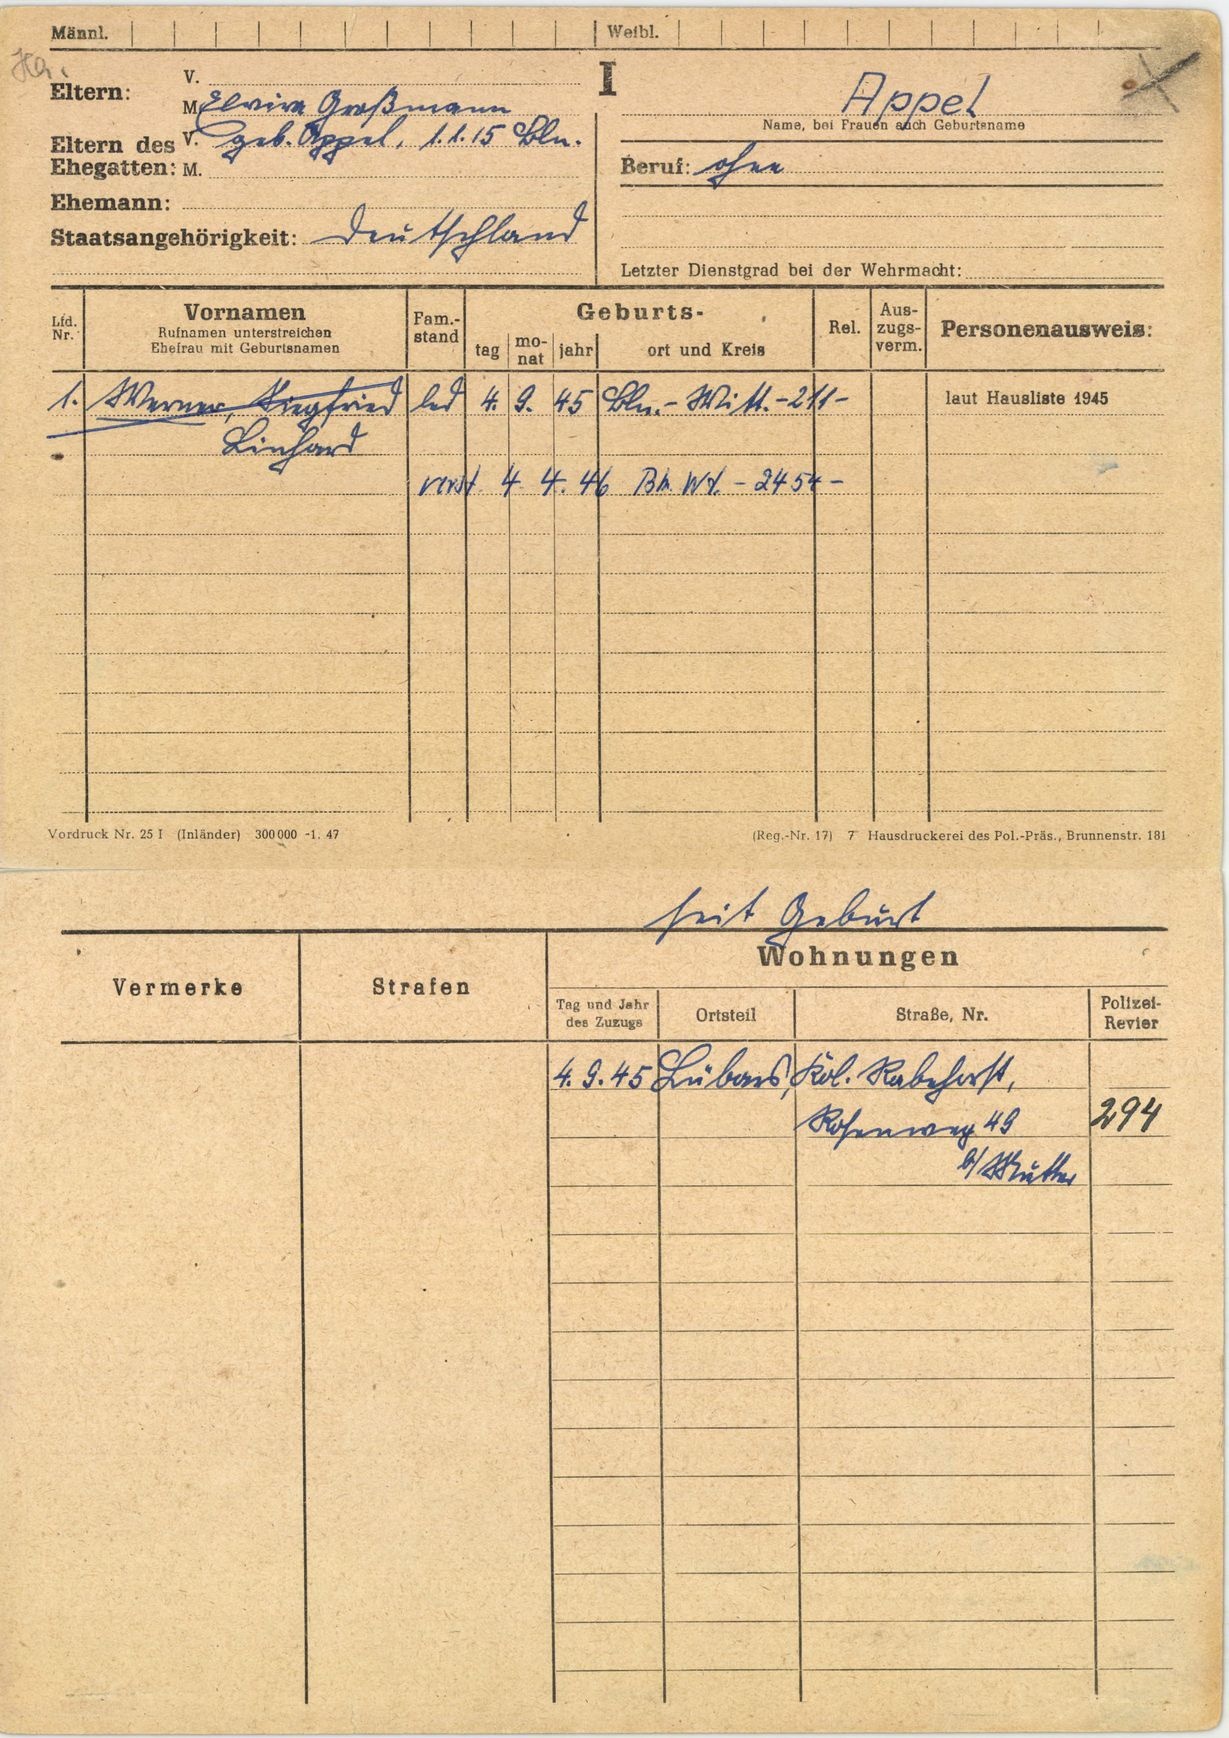
Appel